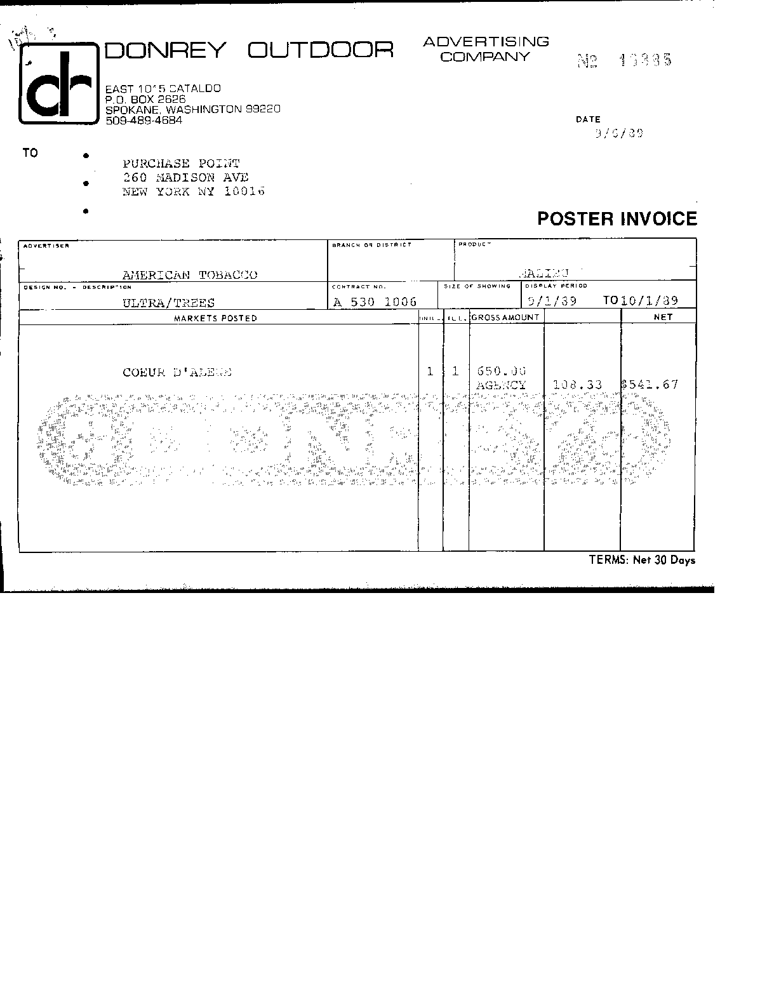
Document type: Invoice